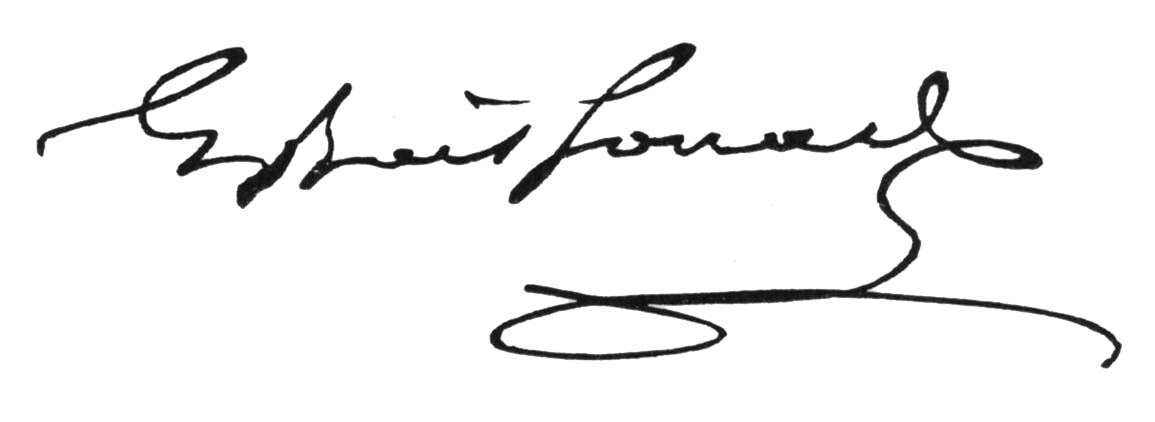
Signature of: gustave emile boissonade